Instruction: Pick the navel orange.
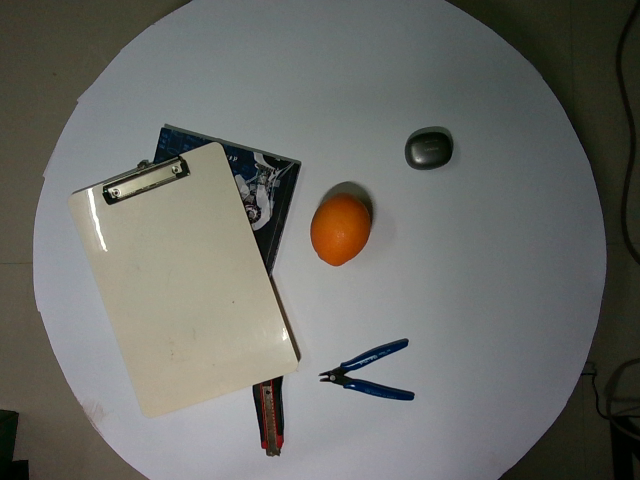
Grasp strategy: vertical